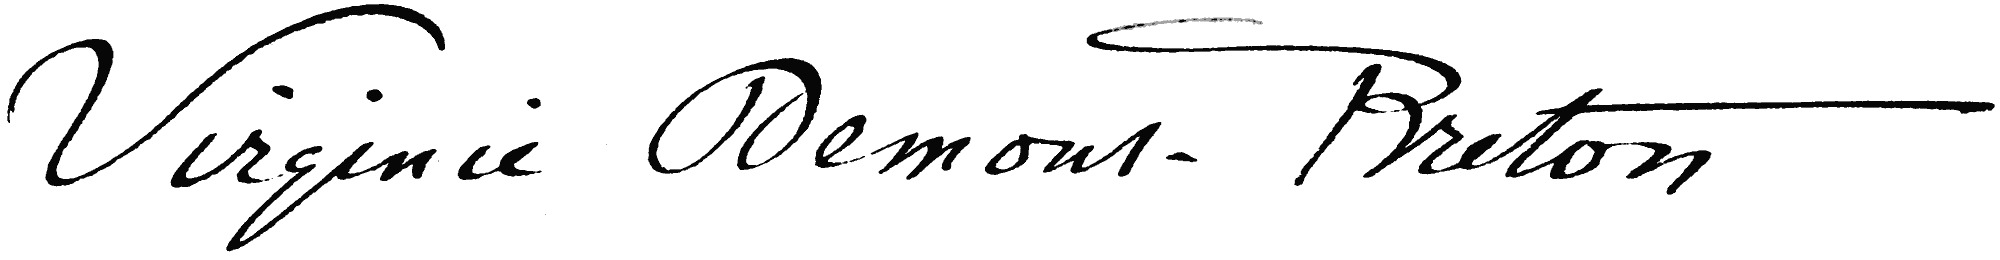
Signature of: virginie demont breton